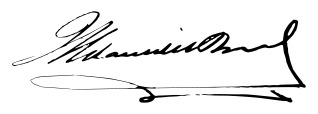
Signature of: joaquín milans del bosch